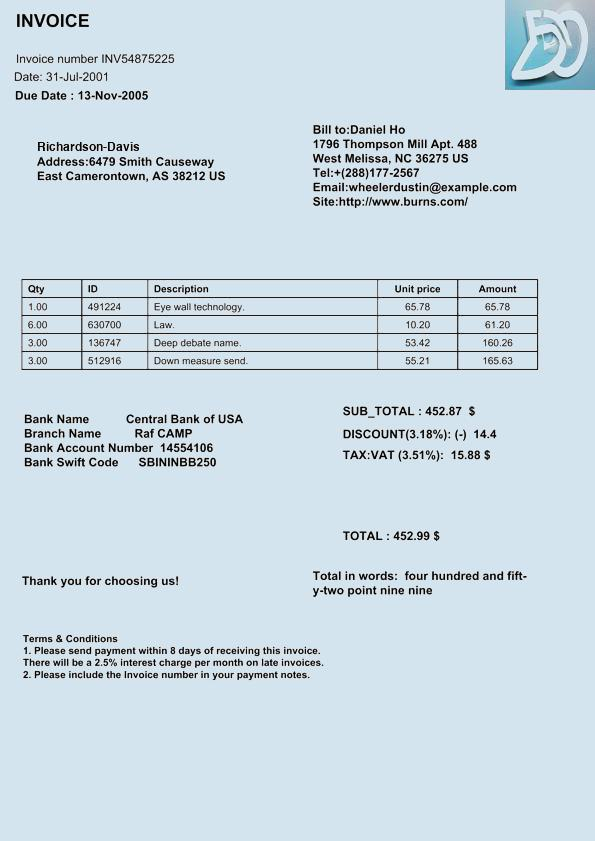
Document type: Invoice